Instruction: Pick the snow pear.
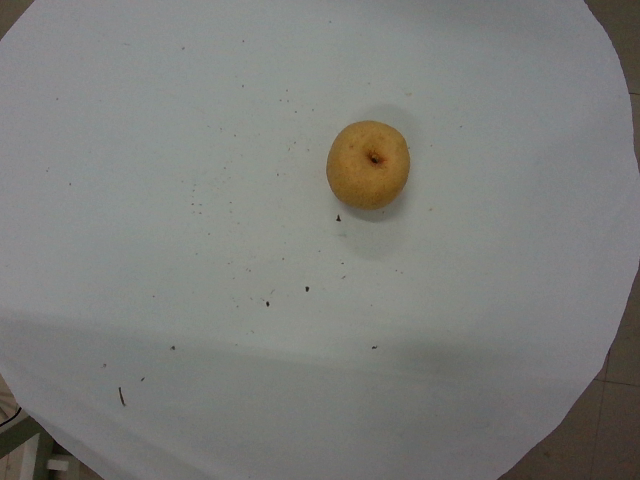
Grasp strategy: vertical